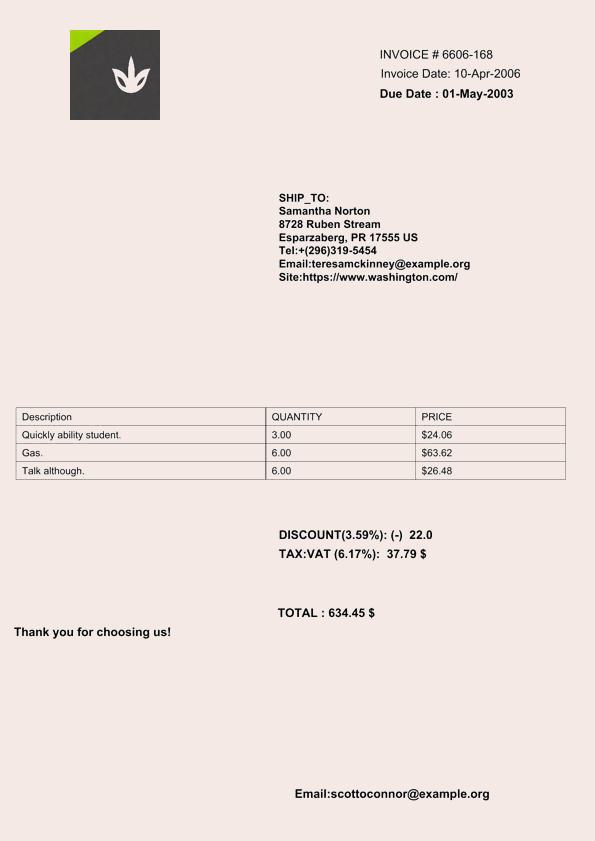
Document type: Invoice